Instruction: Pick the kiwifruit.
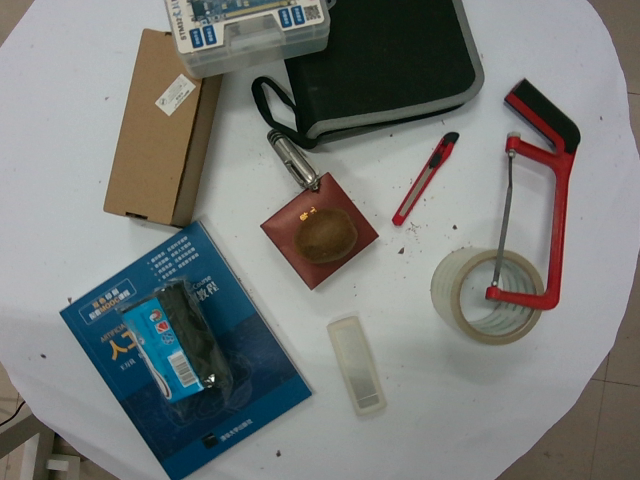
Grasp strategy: vertical